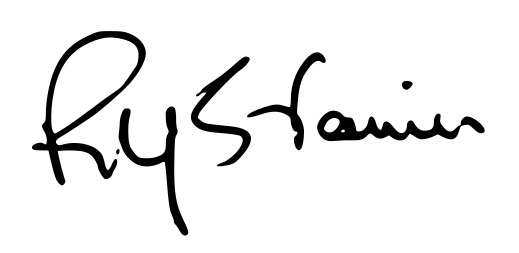
Signature of: roger stanier